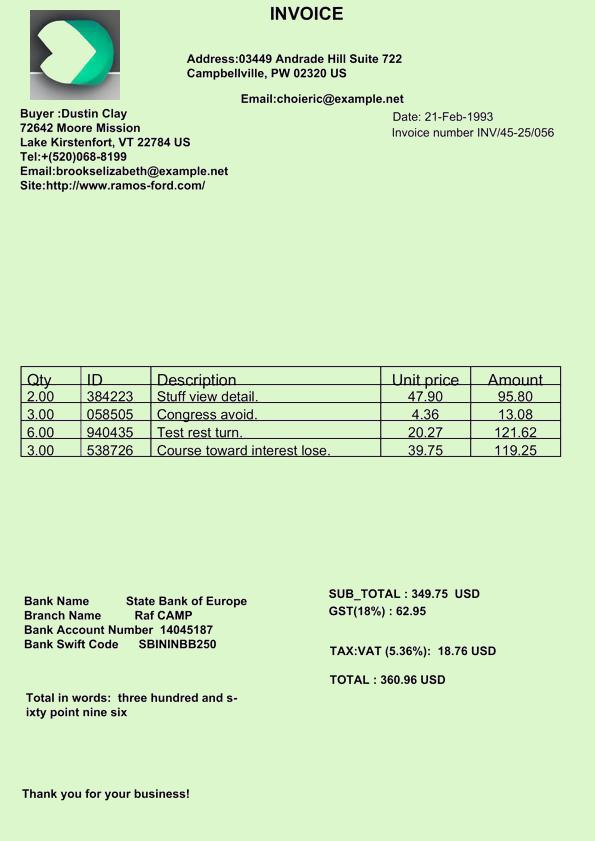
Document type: Invoice